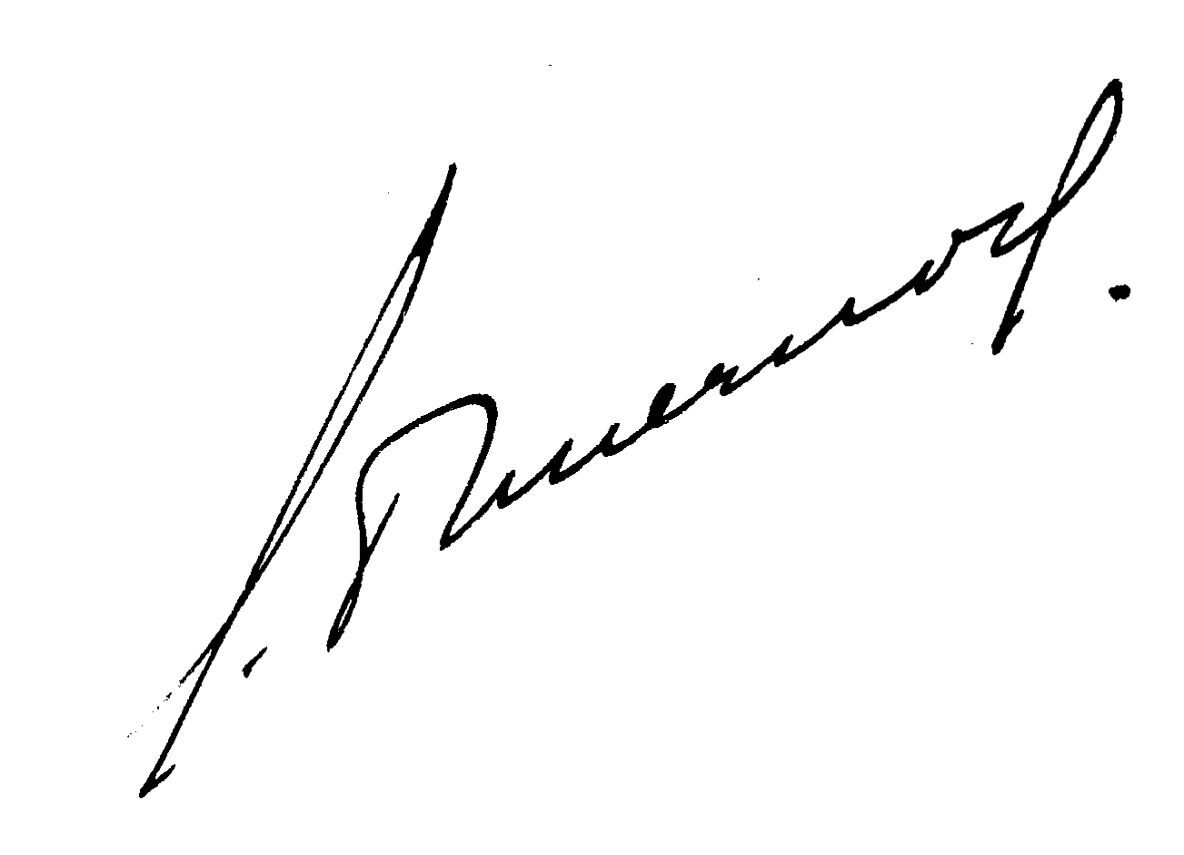
Signature of: paul roquère